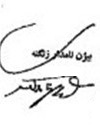
Signature of: bijan namdar zangeneh